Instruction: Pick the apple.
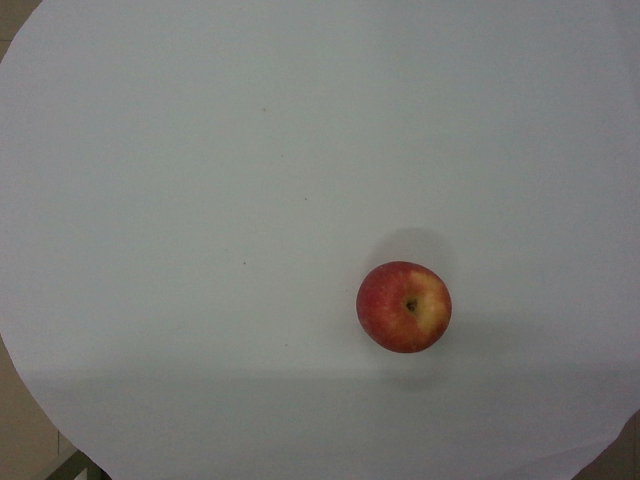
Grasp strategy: vertical